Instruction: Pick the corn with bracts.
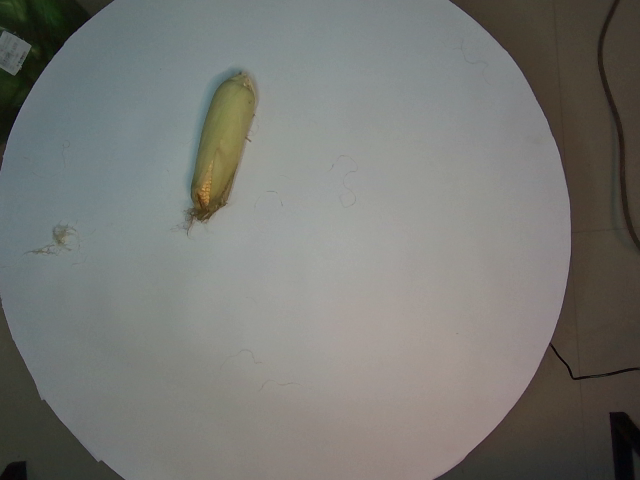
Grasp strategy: vertical